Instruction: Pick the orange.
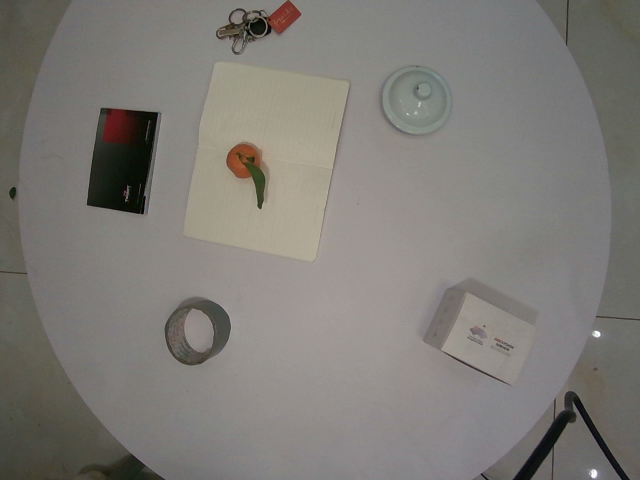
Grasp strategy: vertical